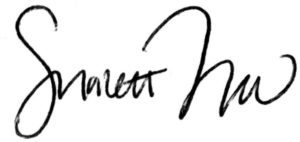
Signature of: sharlett mena